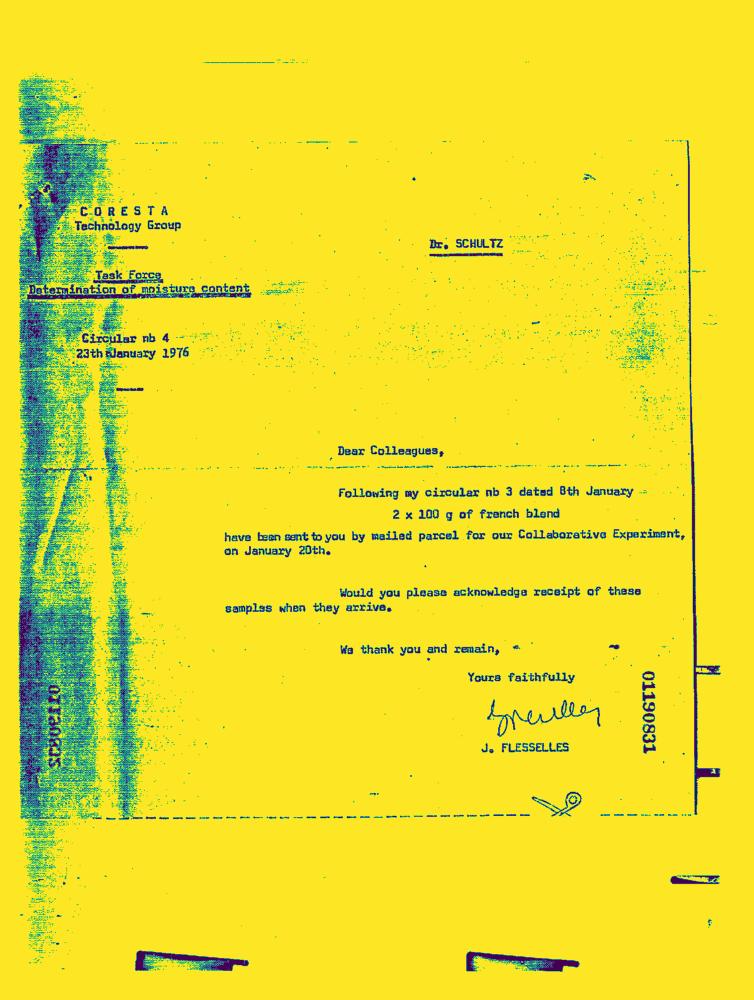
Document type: Letter-Doc